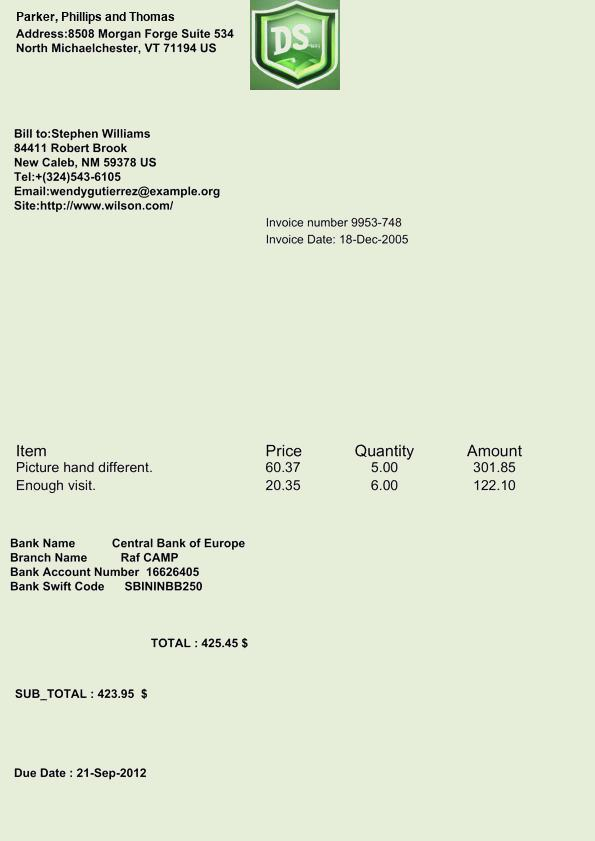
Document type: Invoice